Question: What do the imaging results show?
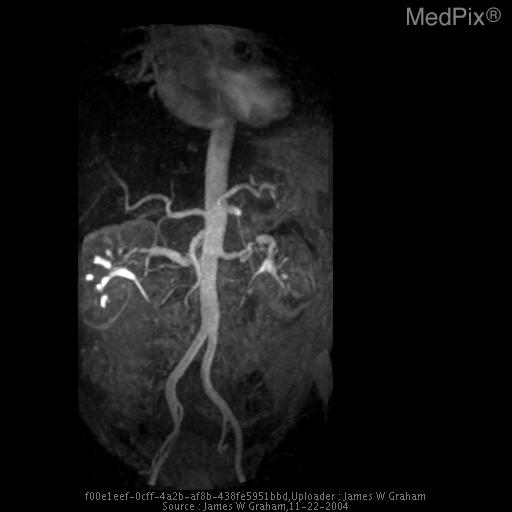
Answer: The imaging shows CT KUB was performed to evaluate for suspected renal stones. CT evaluation demonstrated normal appearing kidneys, with no evidence of renal obstruction or urolithiasis. A recently passed stone was considered, and the patient discharged home.

The patient returned 4 days later with continued and worsening left flank pain. There was flank tenderness on physical exam. UA showed moderate blood. CBC was normal, including a normal white count. CT KUB was again performed. There was no urolithiasis or hydronephrosis, but there was interval development of significant perinephric stranding. Given lack of other clinical findings of pyelonephritis, a renal mass could not be excluded, and a contrast examination was ordered.

Contrast CT demonstrated a wedge shaped area of non-perfusion in the upper outer aspect of the left kidney. A renal infarct was felt to be the most likely etiology, though there was no history to suggest a source. Further evaluation included echocardiography, which was negative. Laboratory analysis for abnormal clotting factors was negative. As fibromuscular dysplasia and vasculitis were also considered, renal MRA performed. This again demonstrated the area of non-perfusion in the left kidney, but also showed irregular narrowing and dilation of both renal arteries, highly suggest of fibromuscular dysplasia.

The patient was treated for symptoms and placed on Plavix. Outpatient angiography was then performed, confirming findings of FMD previously seen on MR Figure 5 – MR MIP Reconstruction - Irregular areas of alternating dilation and narrowing in both main renal arteries, greater on the left. Note superimposed signal from fluid within the renal pelves..